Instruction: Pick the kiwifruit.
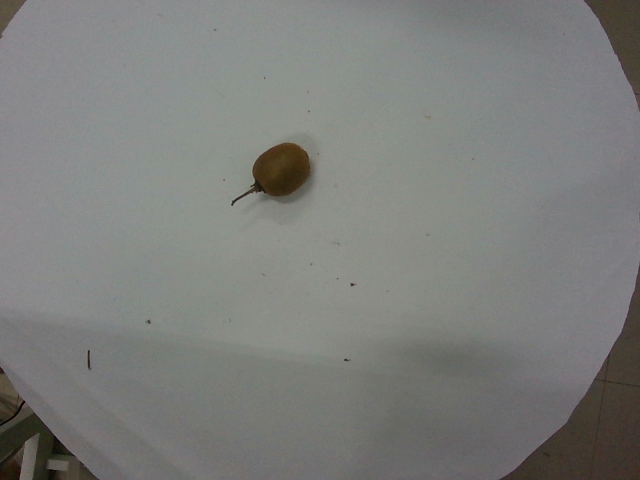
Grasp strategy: vertical